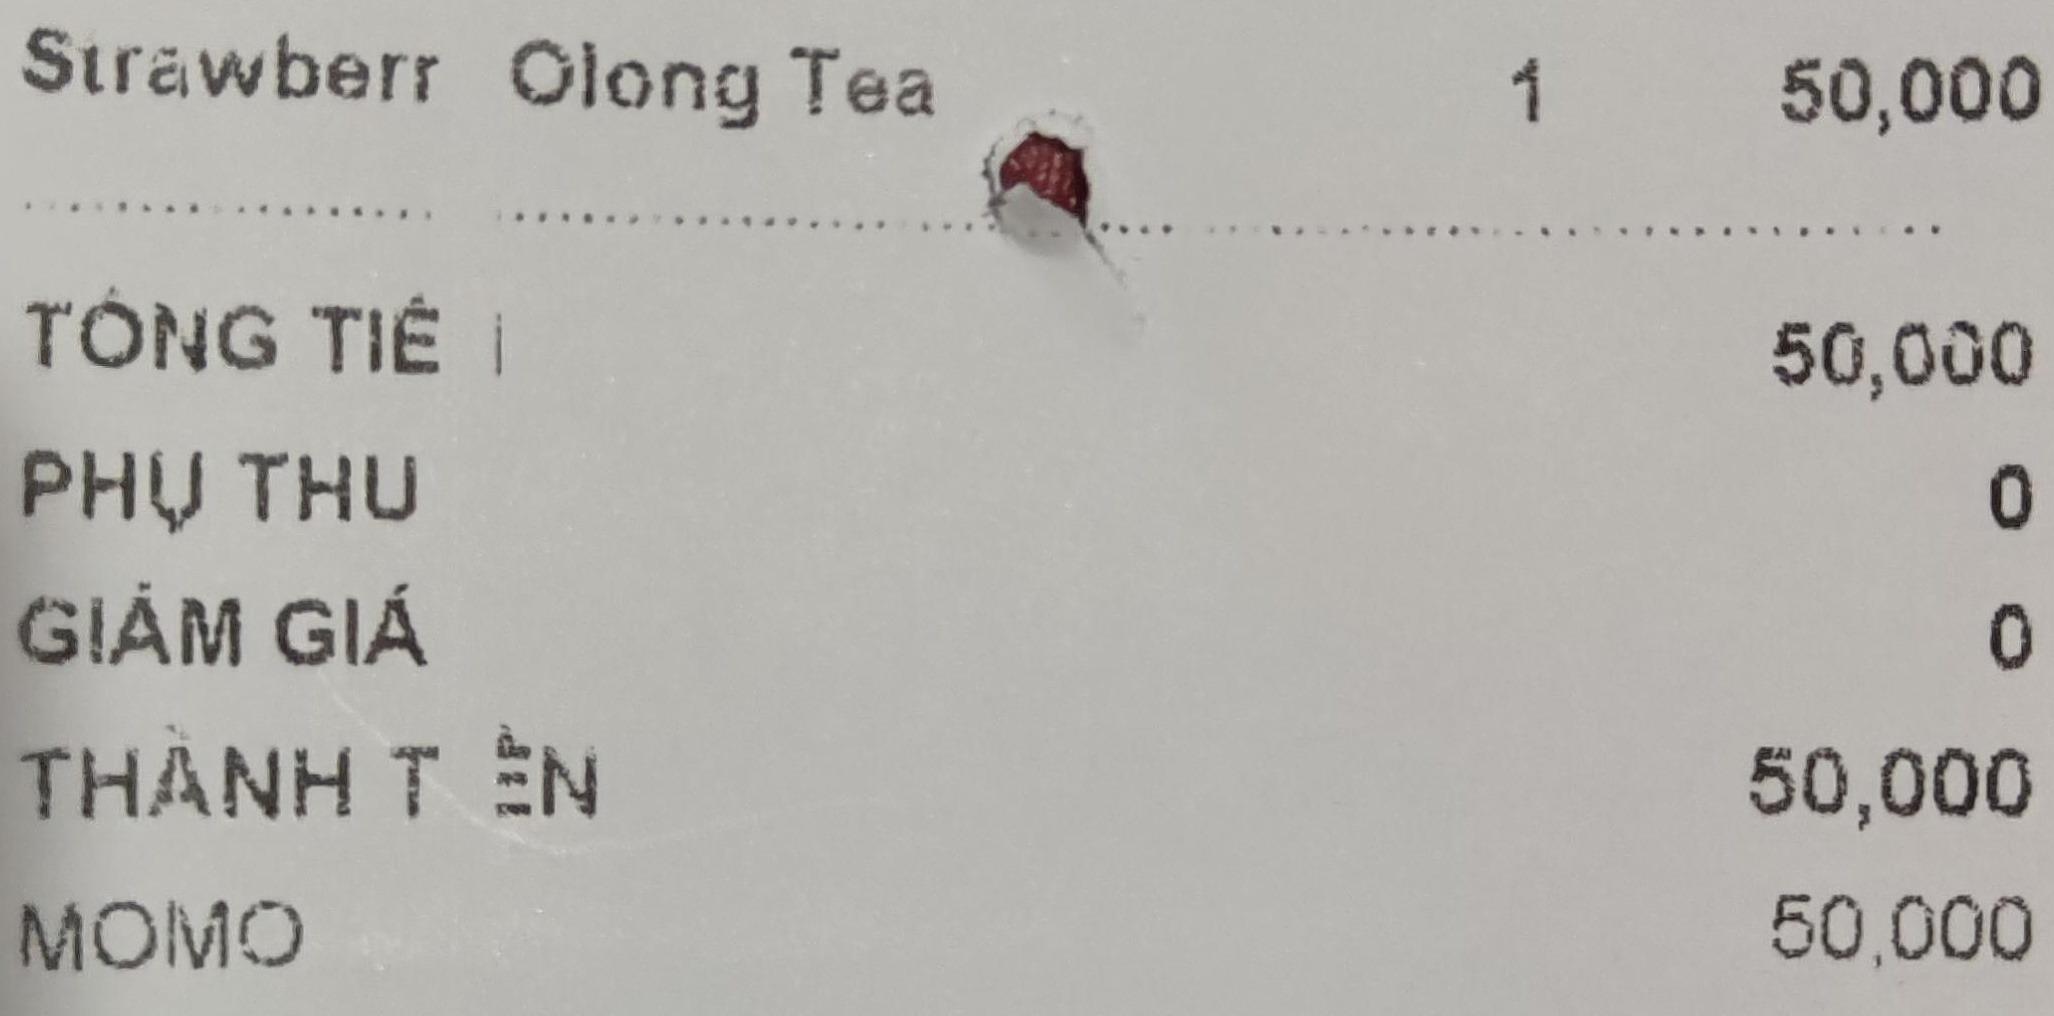
<table>
<tr>
<td>Strawberr Olong Tea</td>
<td>1</td>
<td>50,000</td>
</tr>
<tr>
<td>TỔNG TIỀN</td>
<td></td>
<td>50,000</td>
</tr>
<tr>
<td>PHỤ THU</td>
<td></td>
<td>0</td>
</tr>
<tr>
<td>GIẢM GIÁ</td>
<td></td>
<td>0</td>
</tr>
<tr>
<td>THÀNH TIỀN</td>
<td></td>
<td>50,000</td>
</tr>
<tr>
<td>MOMO</td>
<td></td>
<td>50,000</td>
</tr>
</table>